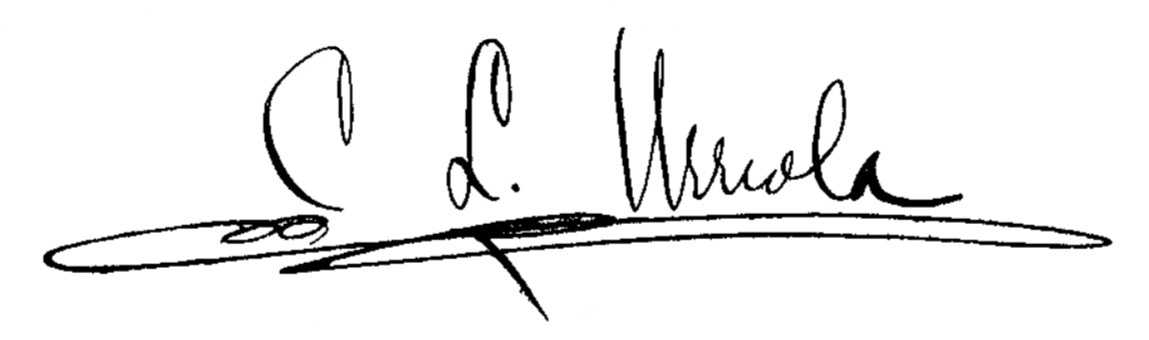
Signature of: ciro luis urriola